Please extract the written amount, numerical amount, recipient's name, date on the cheque, and the bank's name from the image.
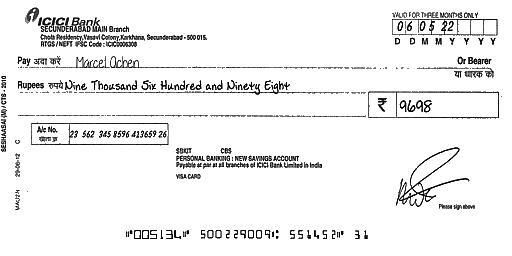
amt_in_words: Nine Thousand Six Hundred and Ninety Eight
amt_in_figures: 9698
payee_name: Marcel Achen
bank_name: ICICI Bank
cheque_date: 06/05/22